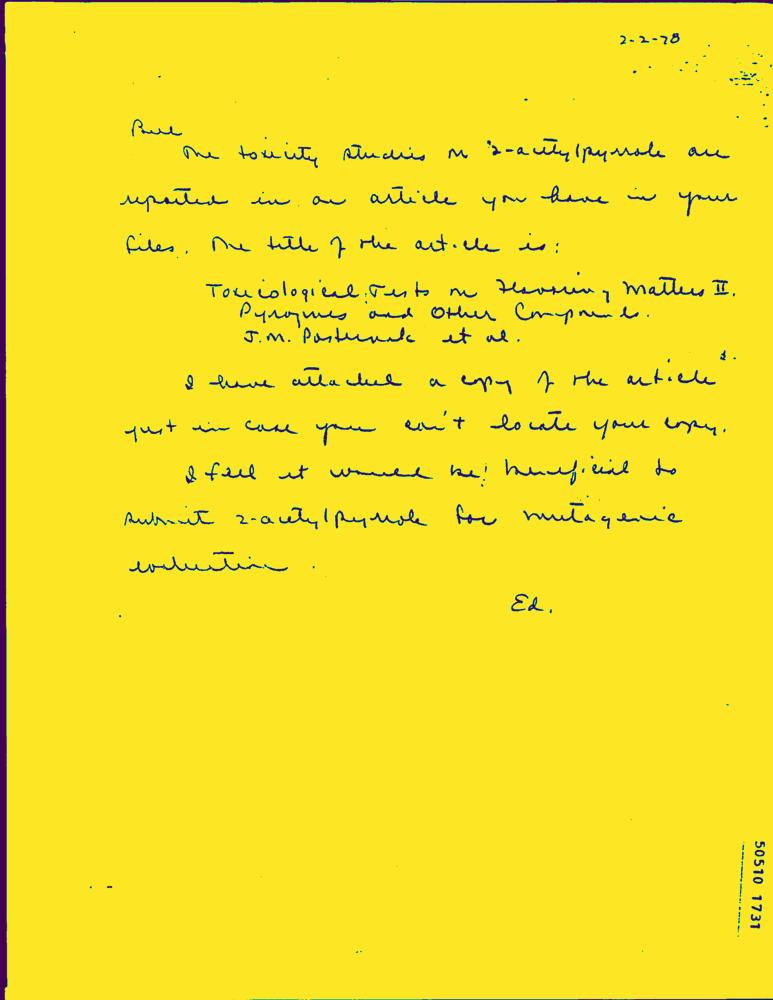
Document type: Hand-Written